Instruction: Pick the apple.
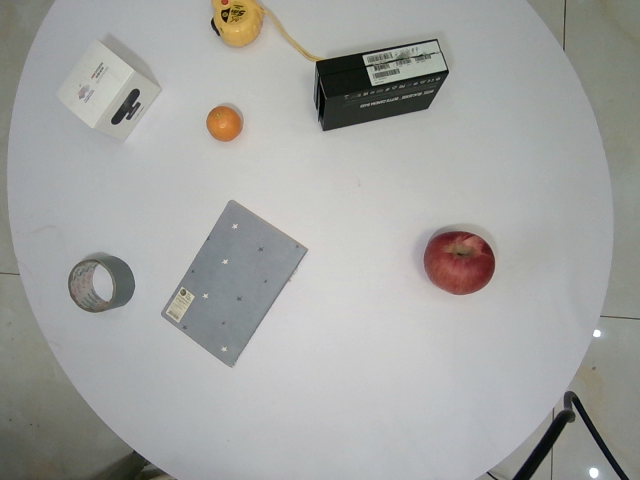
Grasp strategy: vertical